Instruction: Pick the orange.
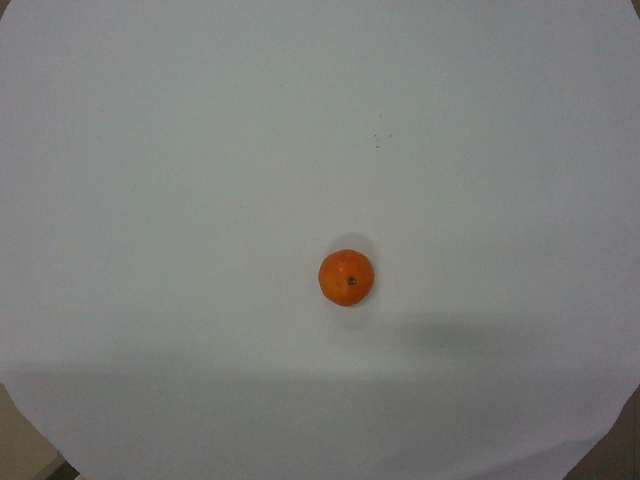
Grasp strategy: vertical